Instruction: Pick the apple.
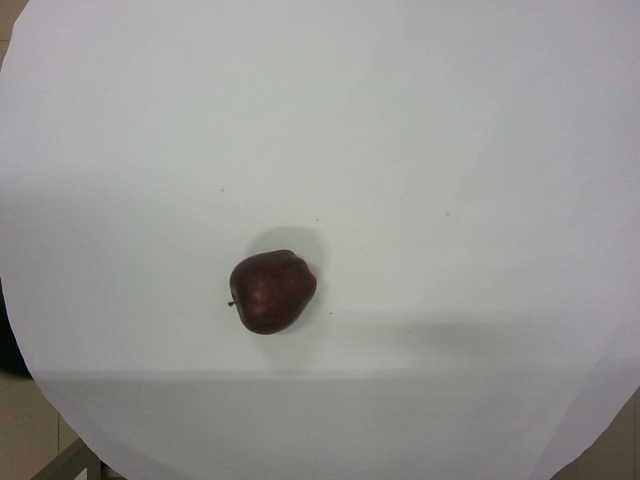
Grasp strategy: vertical